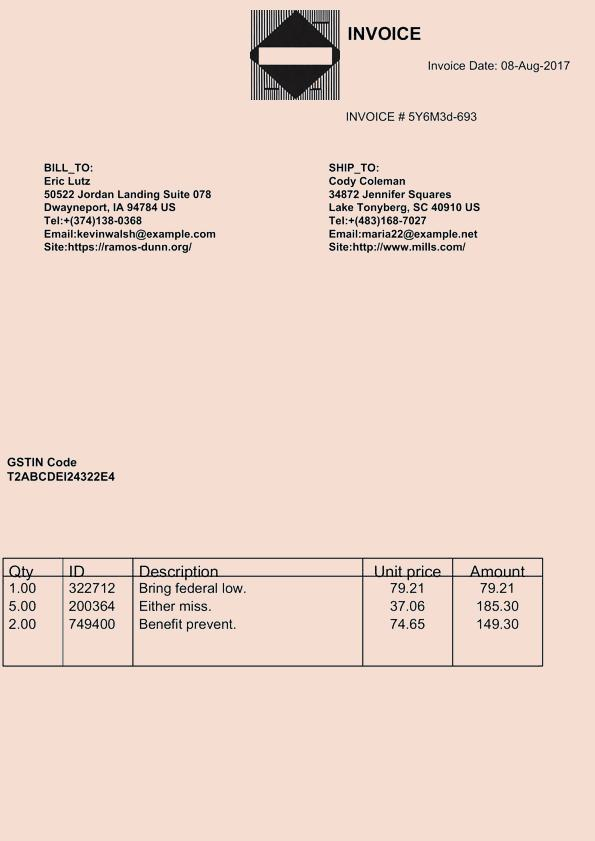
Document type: Invoice